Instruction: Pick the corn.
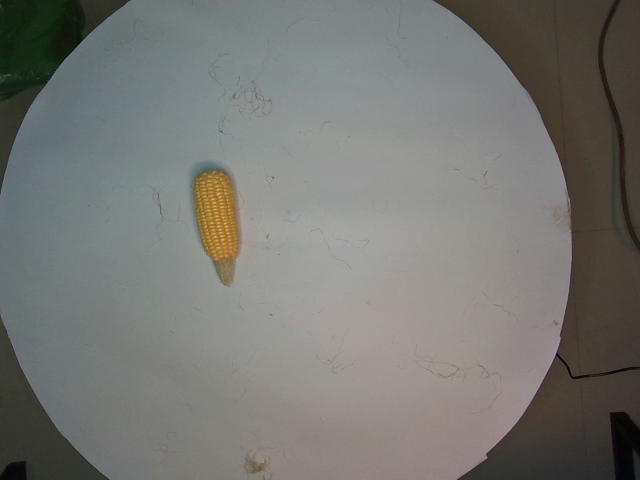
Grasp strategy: vertical